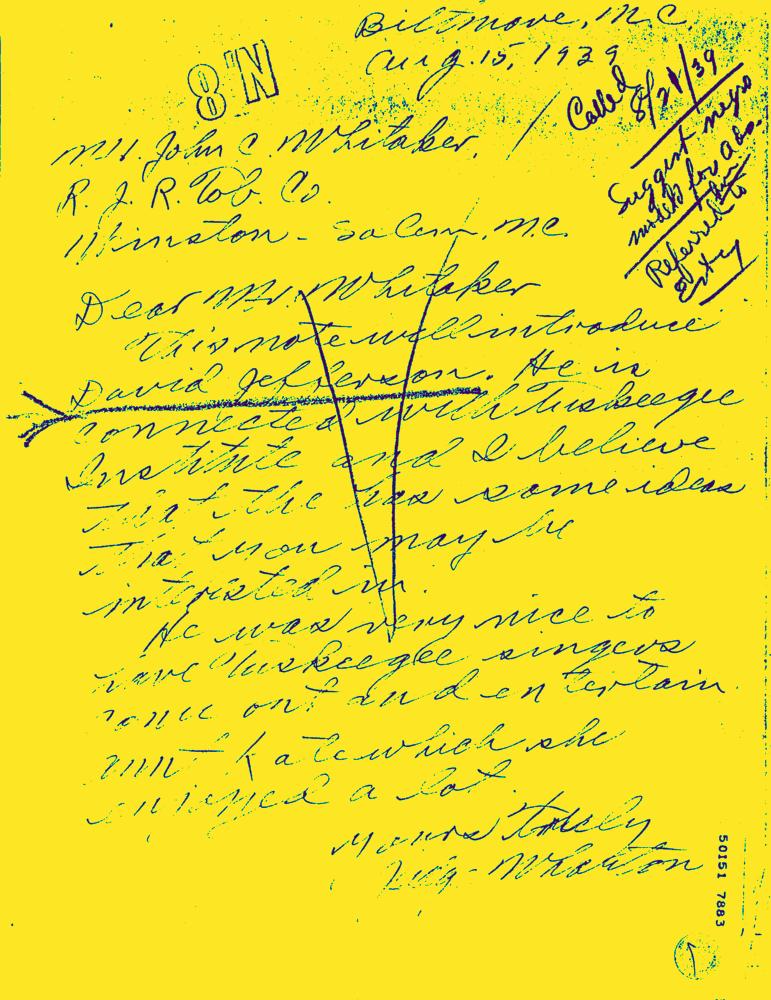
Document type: Hand-Written